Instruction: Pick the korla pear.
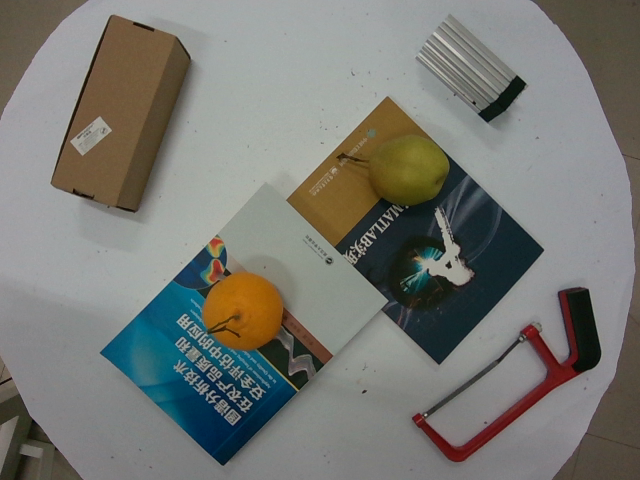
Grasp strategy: vertical